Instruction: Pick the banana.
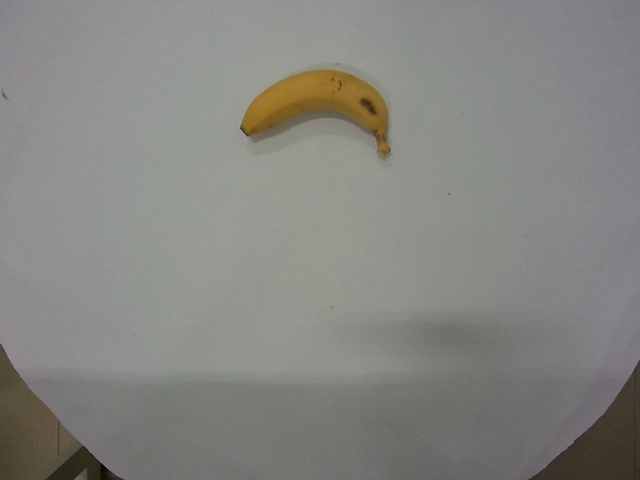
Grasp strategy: vertical